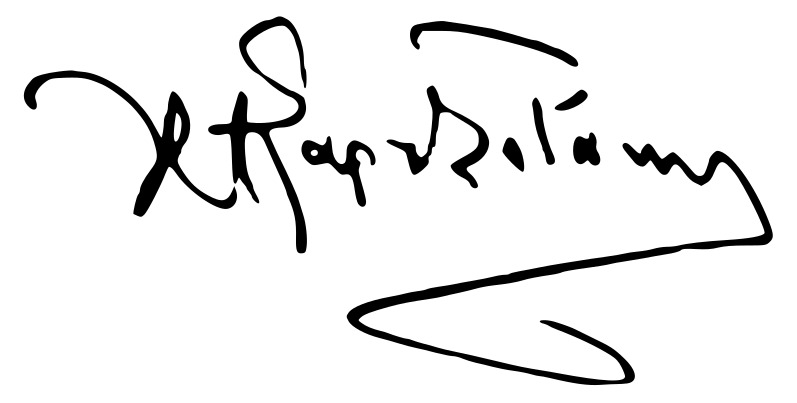
Signature of: christos sartzetakis